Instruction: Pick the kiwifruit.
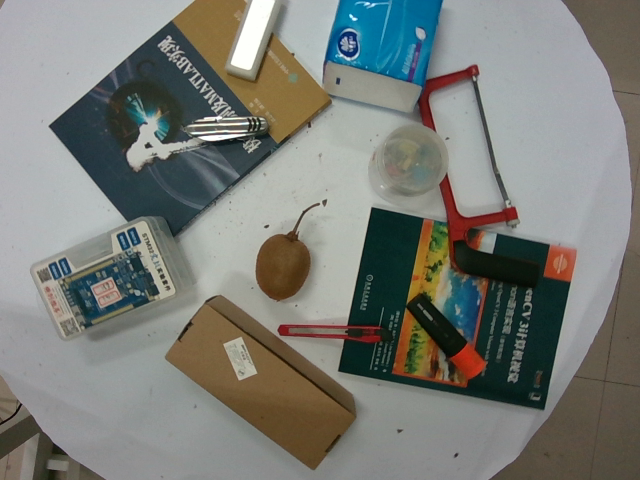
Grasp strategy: vertical